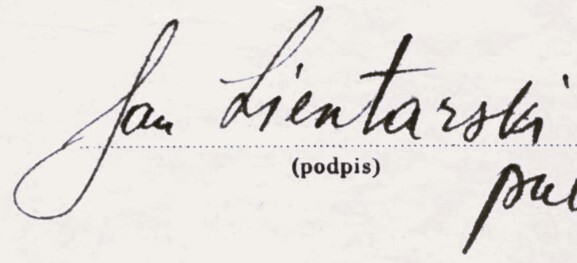
Signature of: q123582142